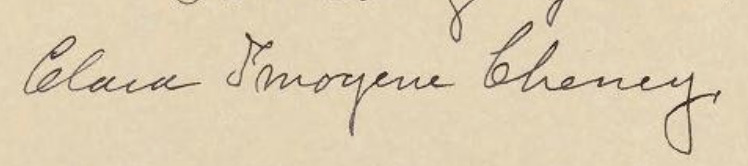
Signature of: clara imogene marcy cheney